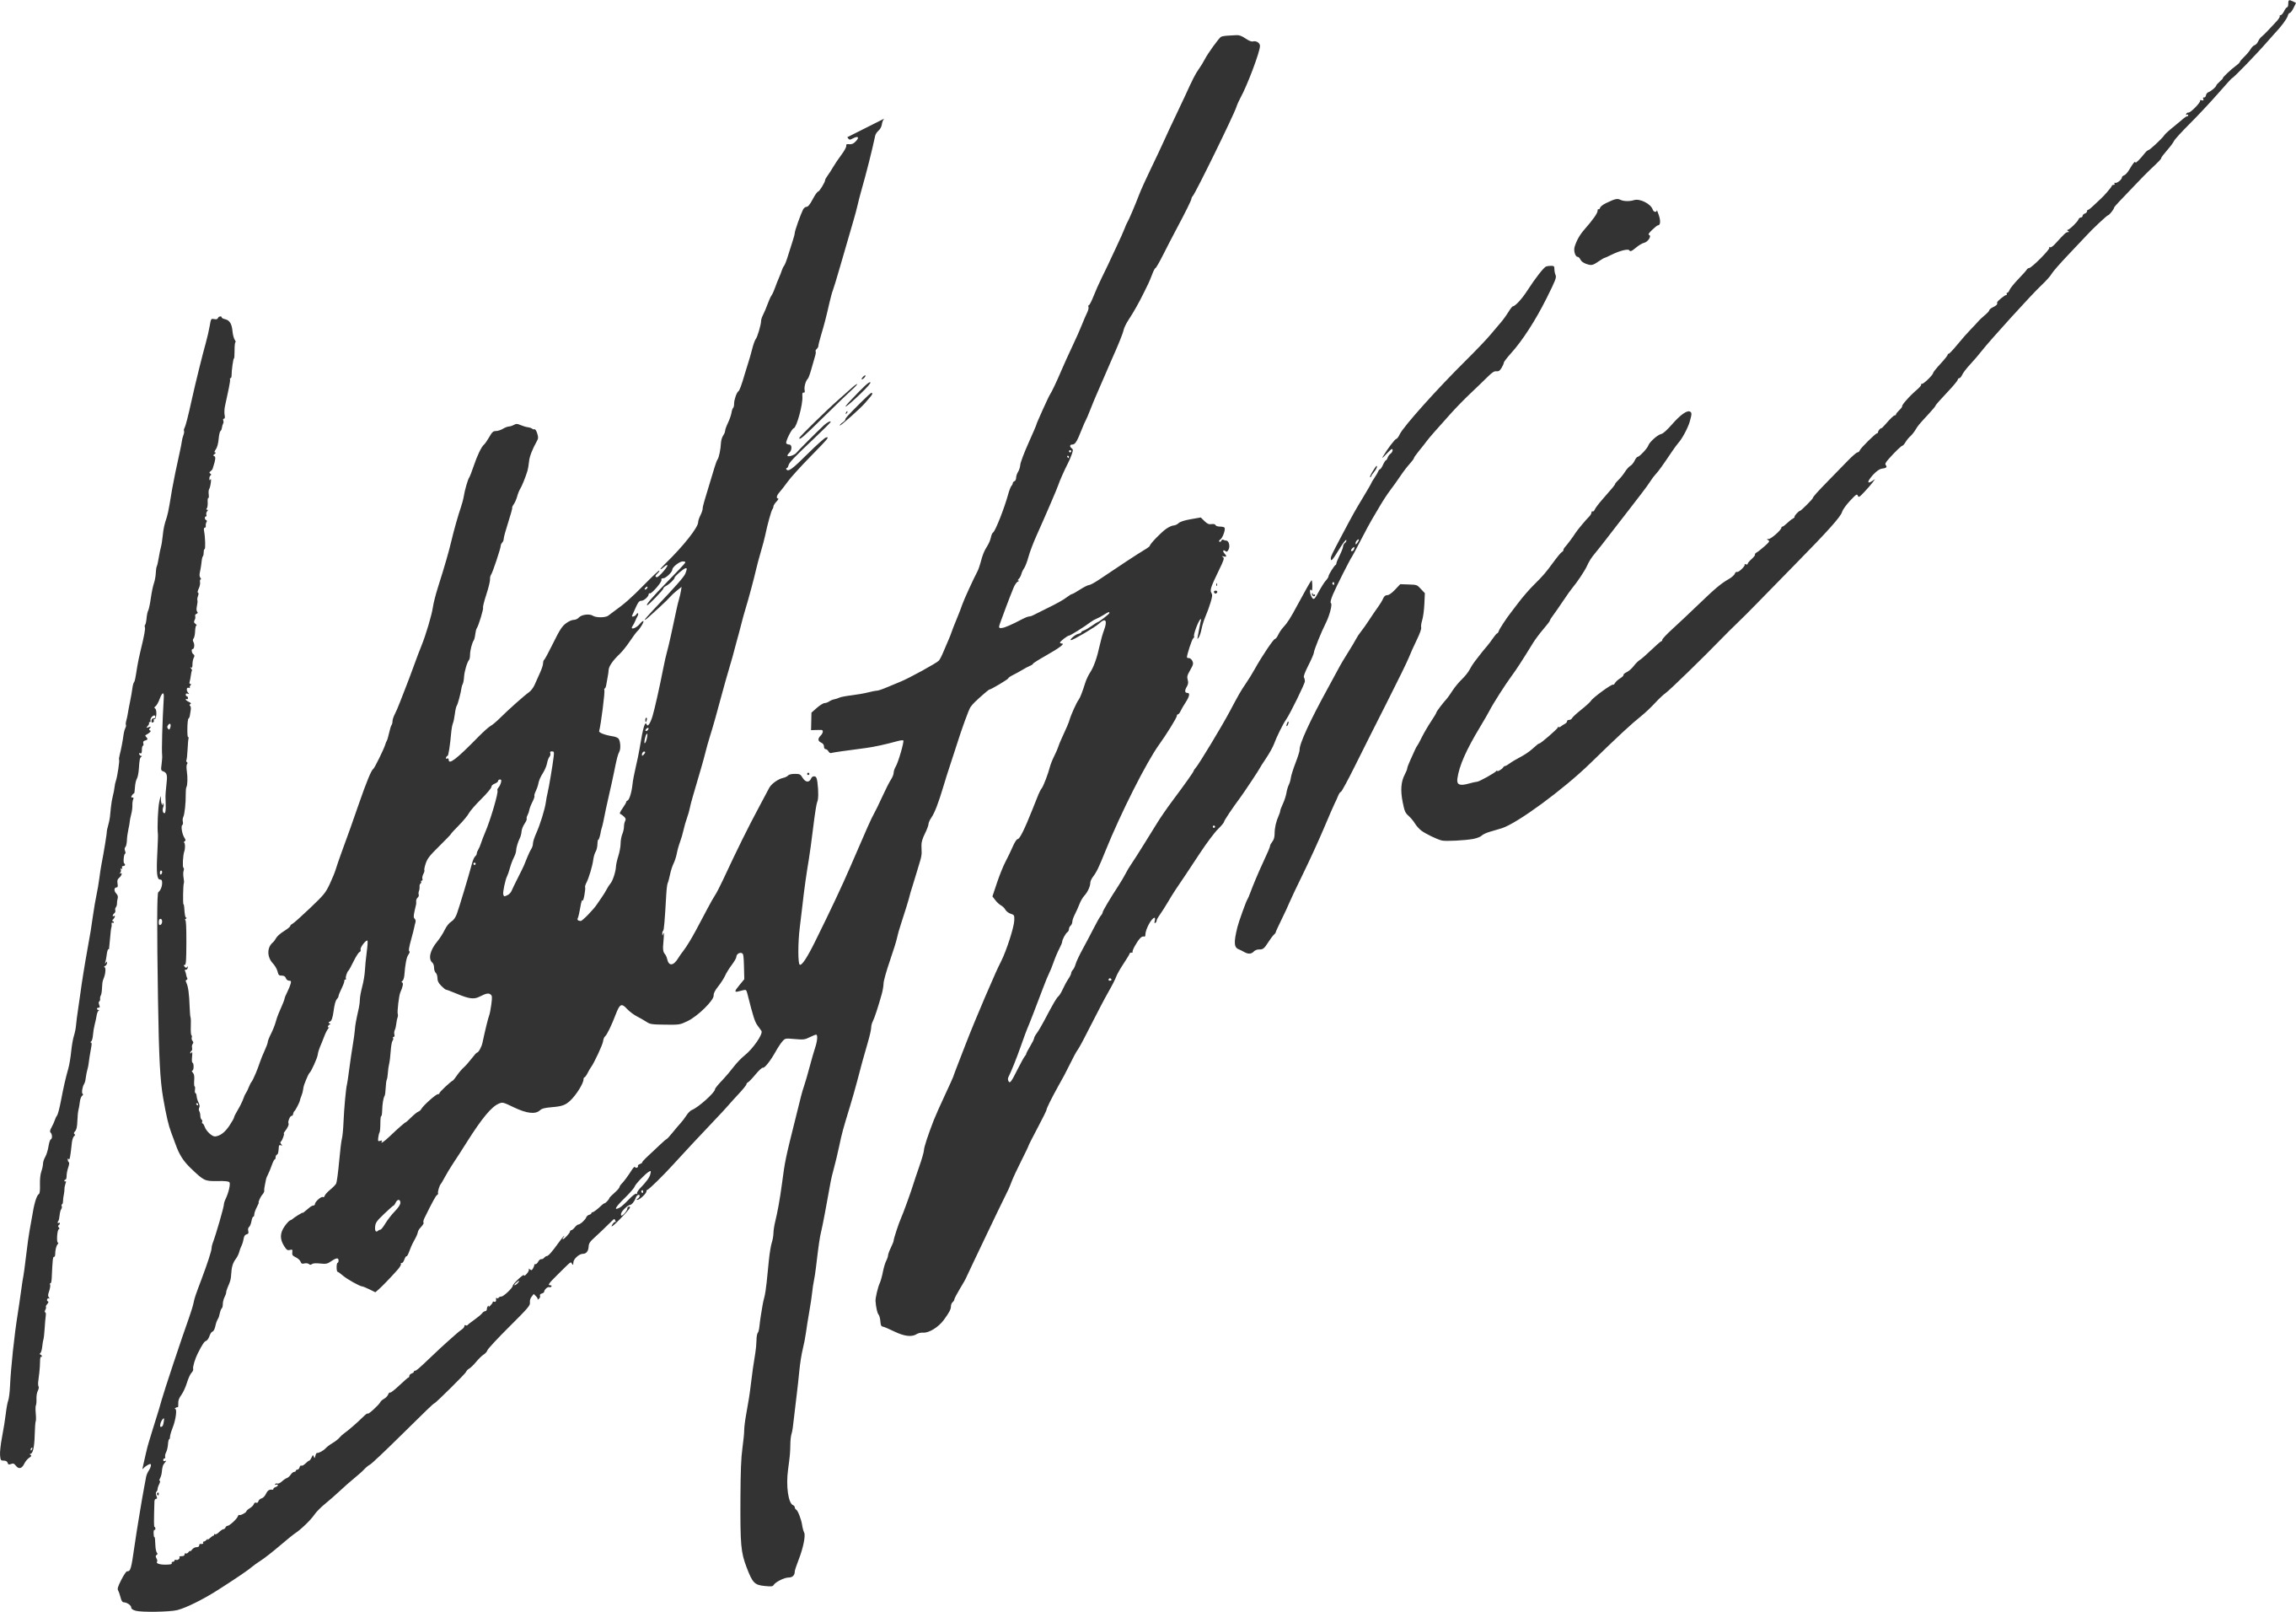
Signature of: ena mahmutovic